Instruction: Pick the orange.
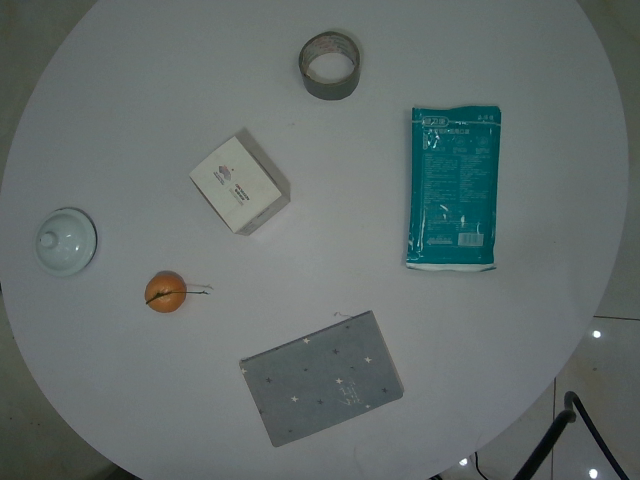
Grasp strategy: vertical